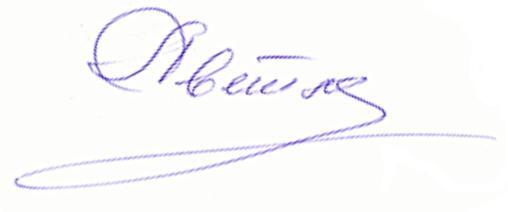
Signature of: svetlana svetlichnaya